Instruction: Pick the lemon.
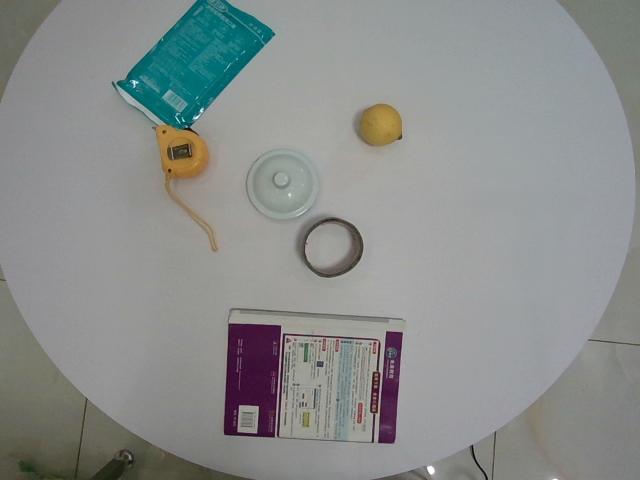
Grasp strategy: vertical